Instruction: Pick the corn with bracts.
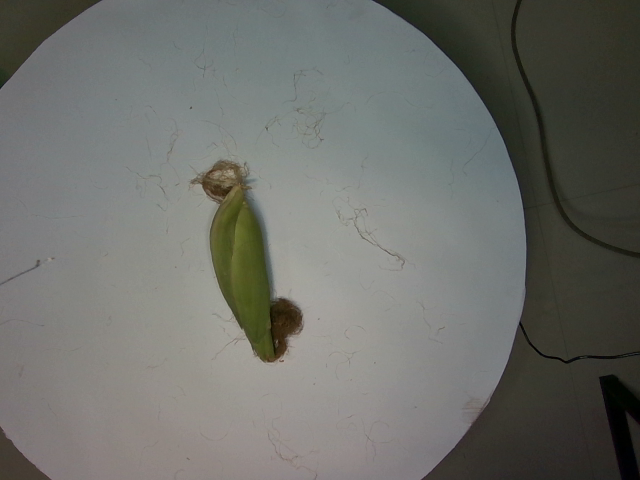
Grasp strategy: vertical